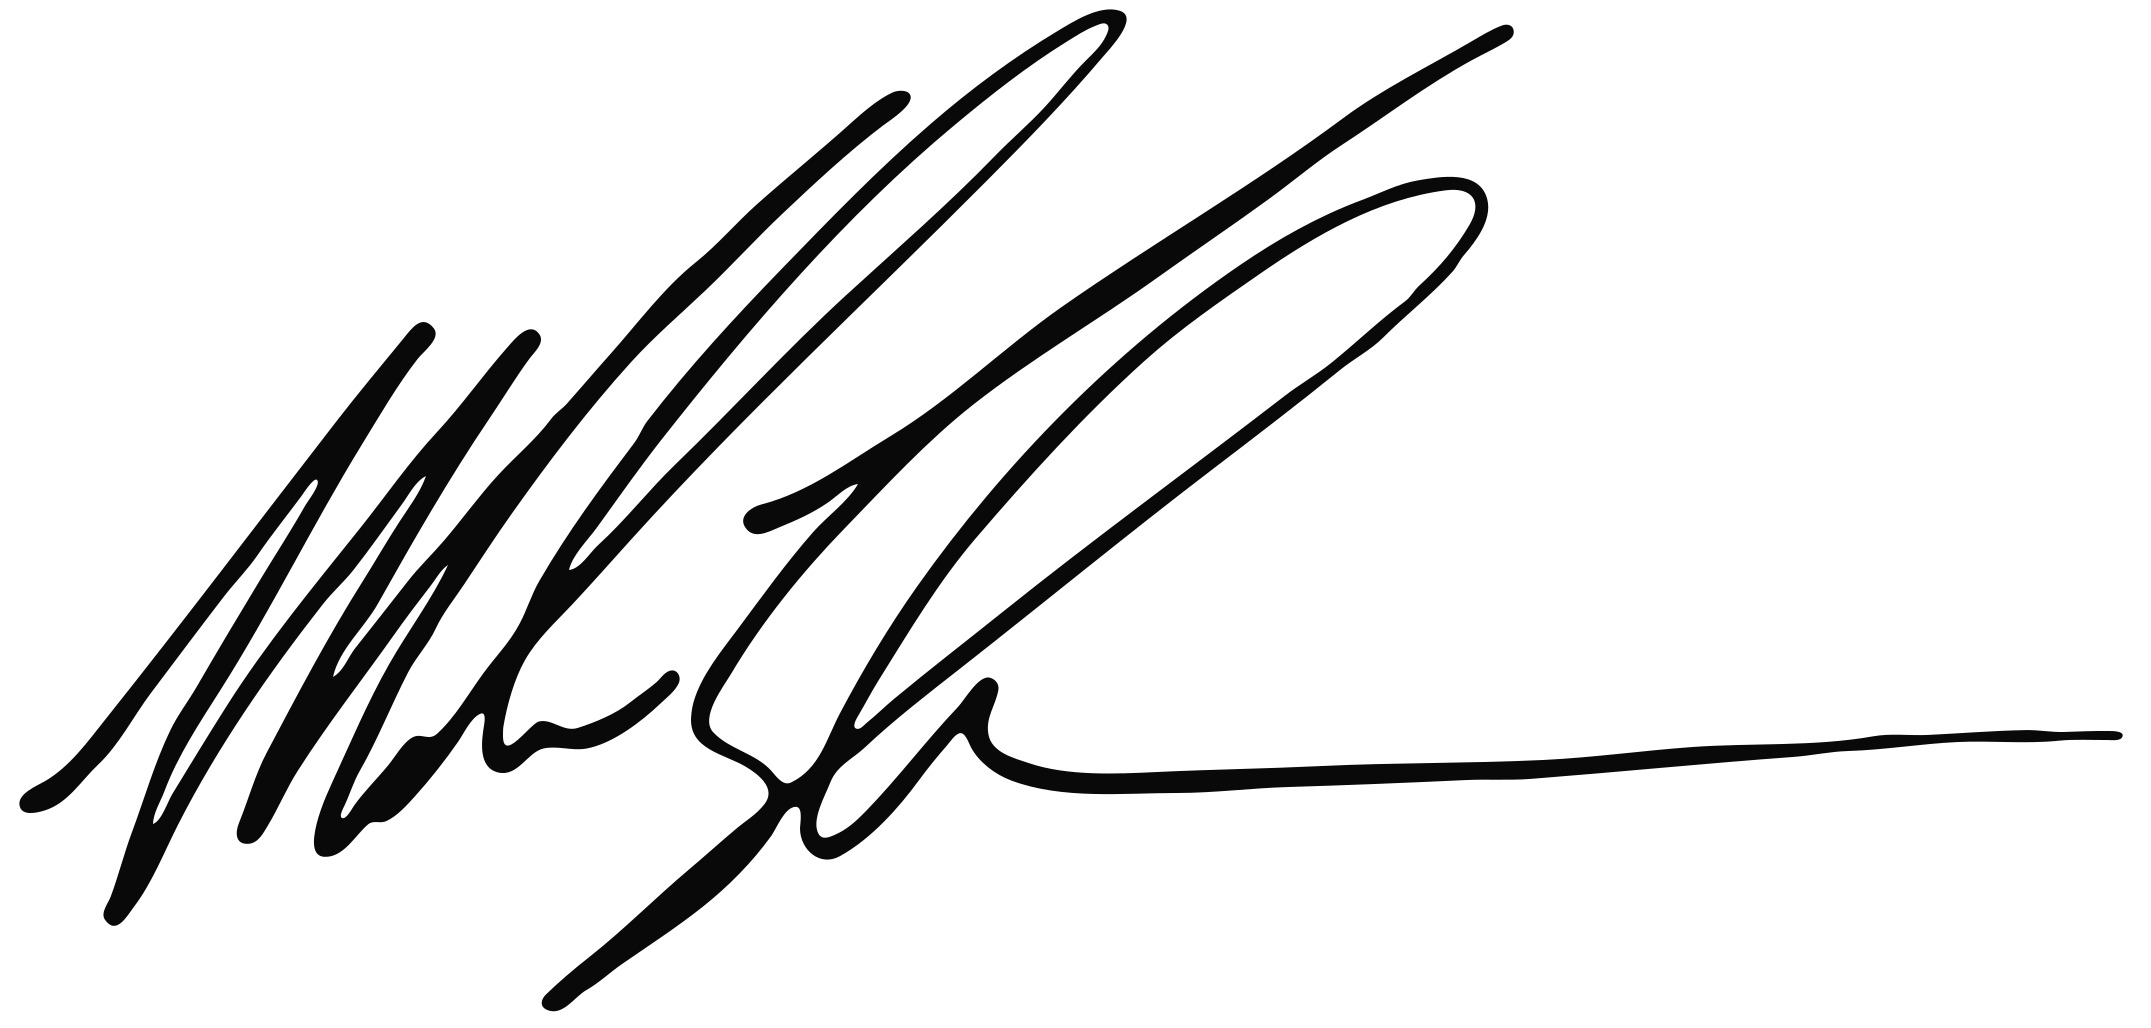
Signature of: mike tyson